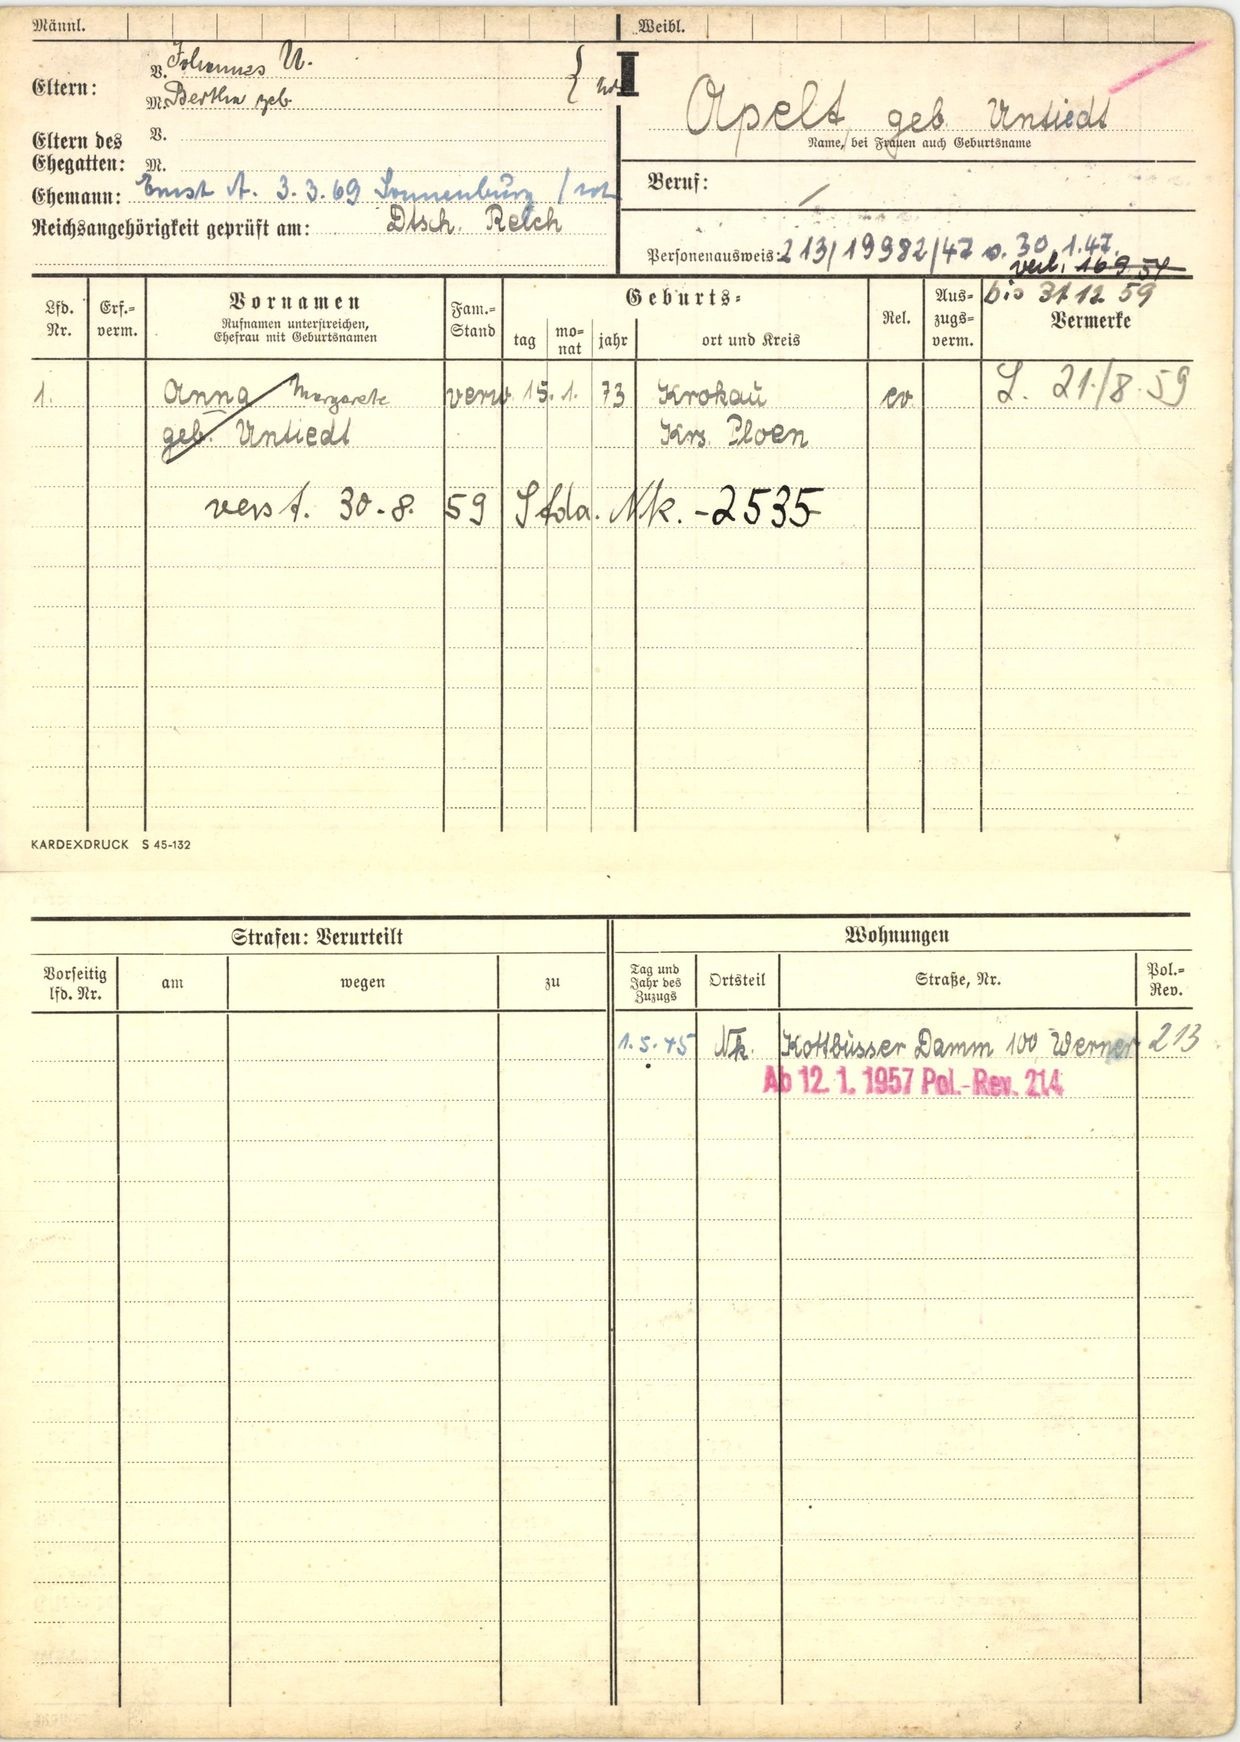
Apelt, geb. Untiedt